Question: In what way does the history help explain the case?
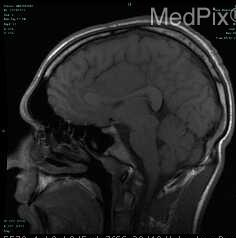
Answer: The patient's history of 21 y.o. man with a new onset seizure and severe headaches. is key in understanding the case.